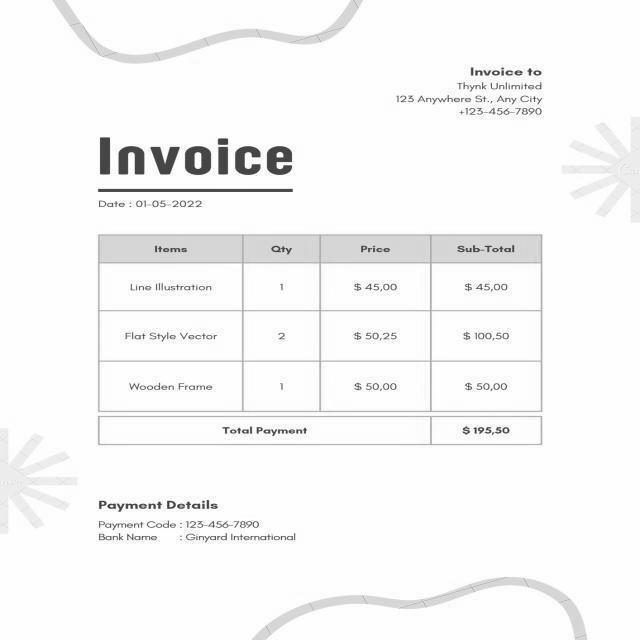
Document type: Invoice